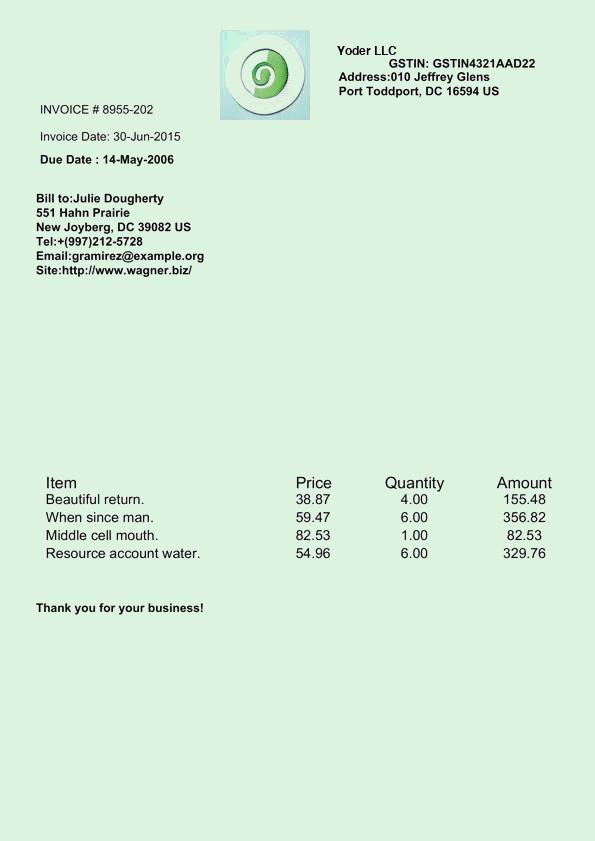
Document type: Invoice